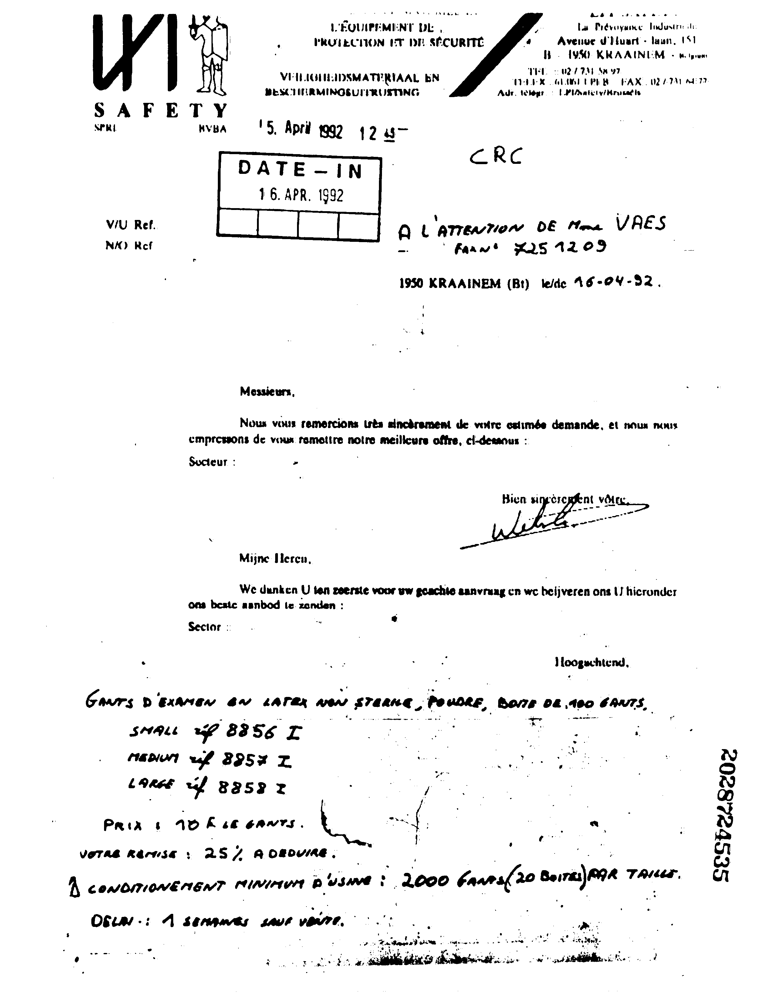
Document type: Invoice